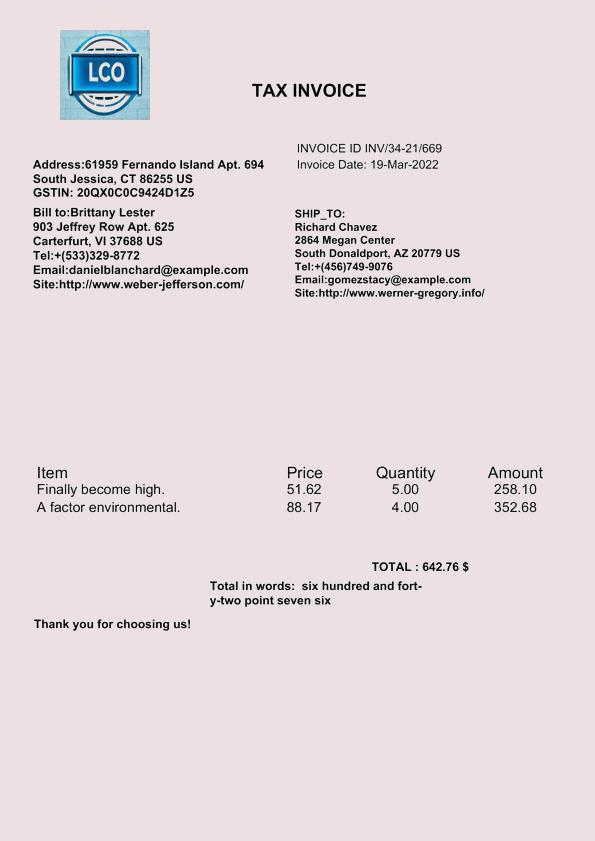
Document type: Invoice